Question: What is the estimated tax bill amount according to the document?
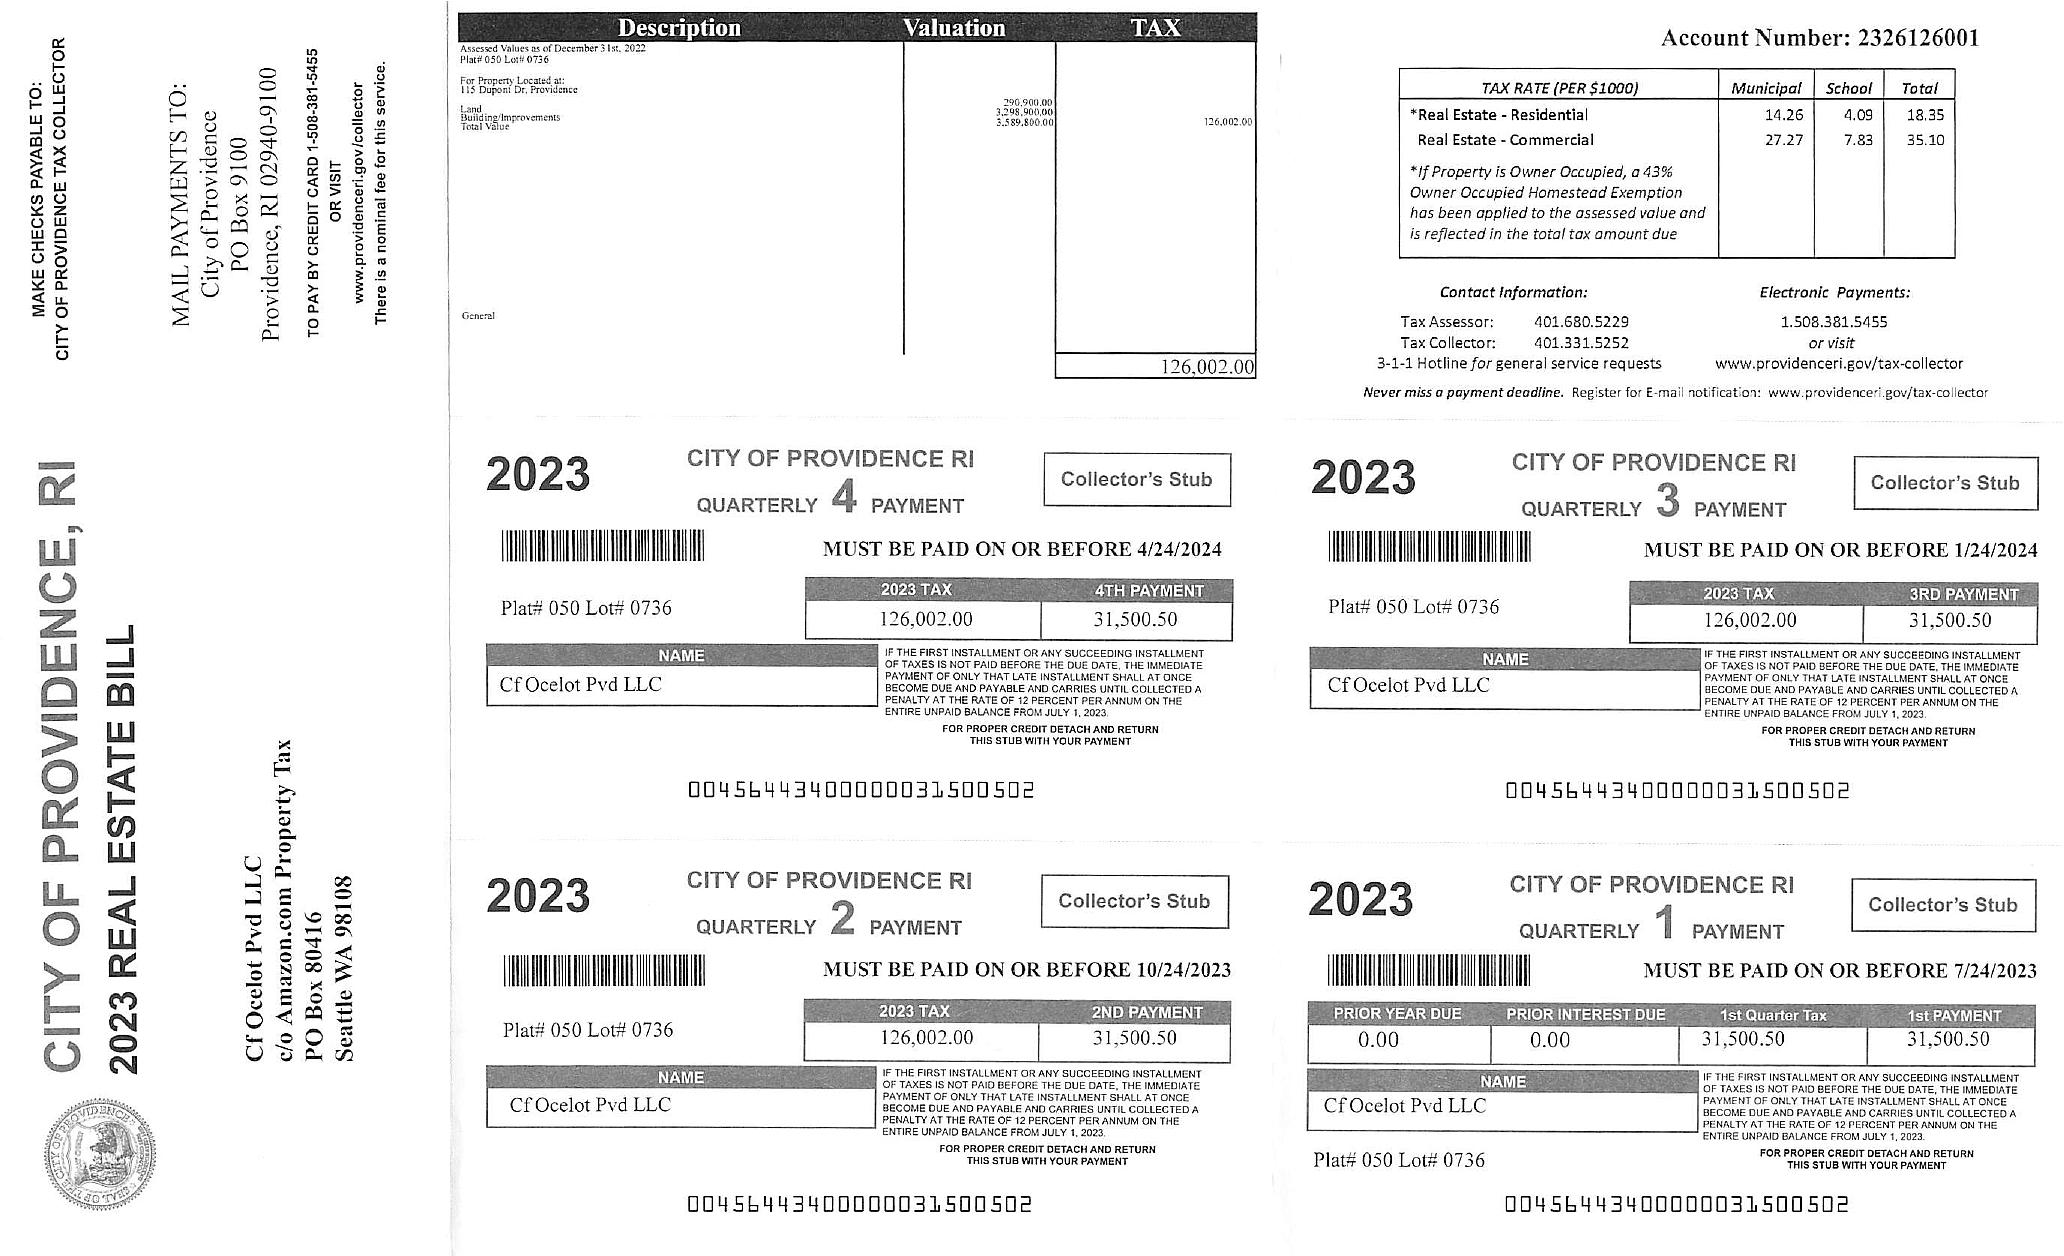
Answer: "$31,500.50 per quarter"